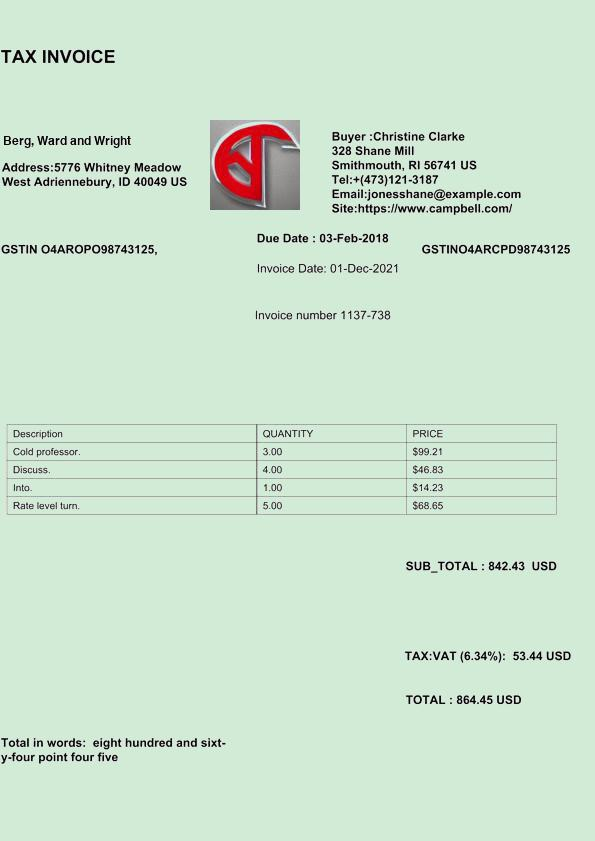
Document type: Invoice